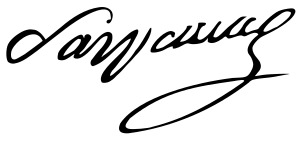
Signature of: pyotr bagration